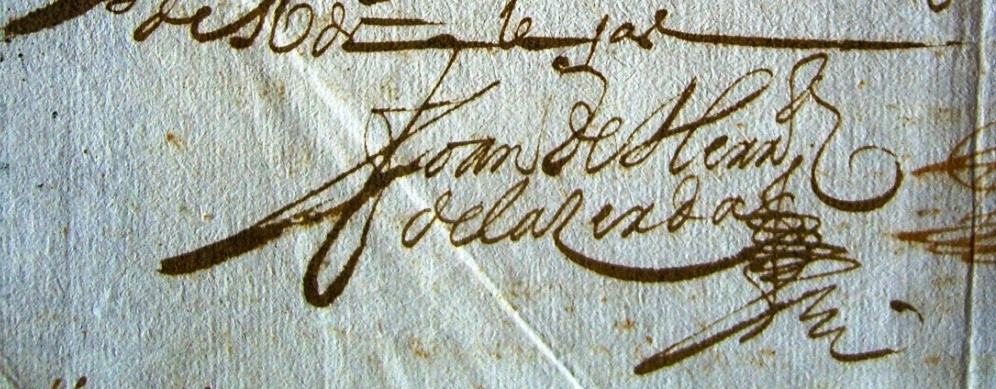
Signature of: juan de leyva de la cerda conde de baños